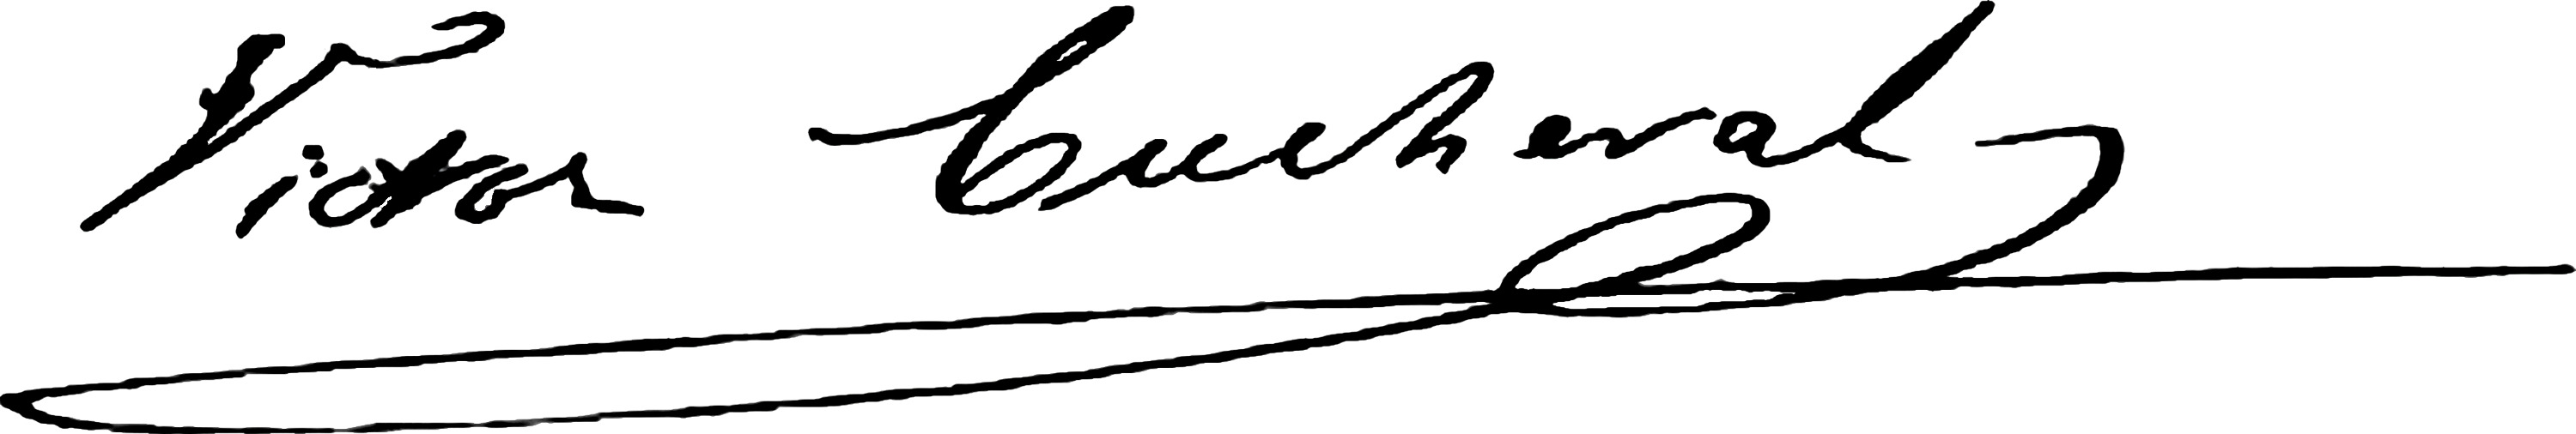
Signature of: victor cucheval clarigny